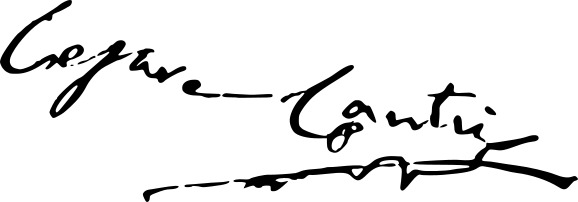
Signature of: cesare cantù